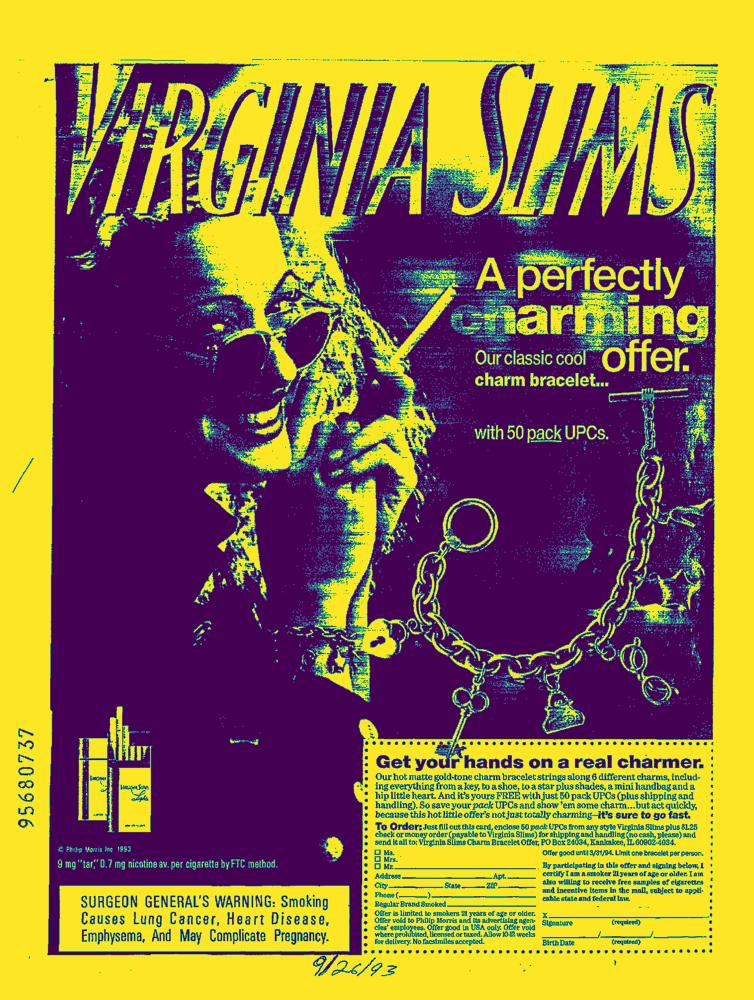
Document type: AD